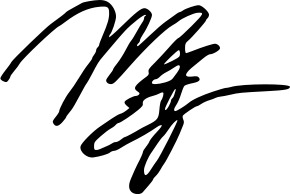
Signature of: mary elizabeth winstead